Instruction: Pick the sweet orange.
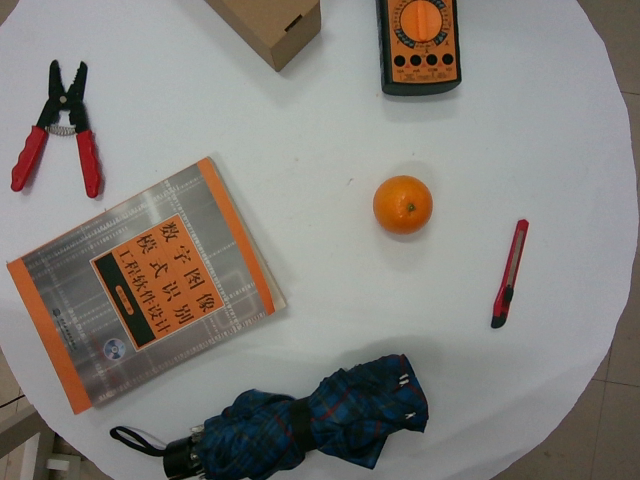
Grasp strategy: vertical